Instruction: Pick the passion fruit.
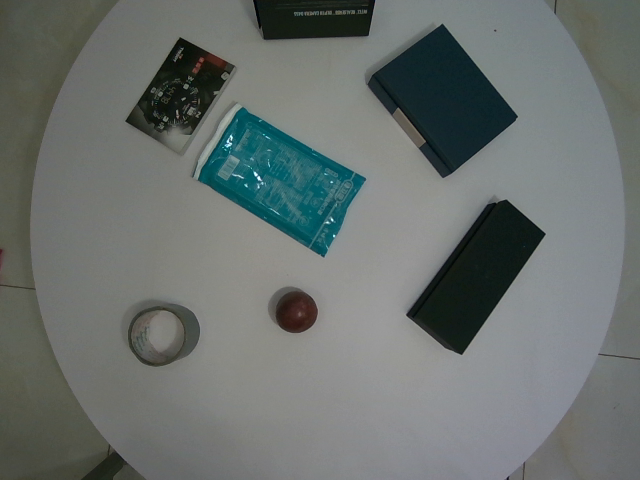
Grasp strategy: vertical